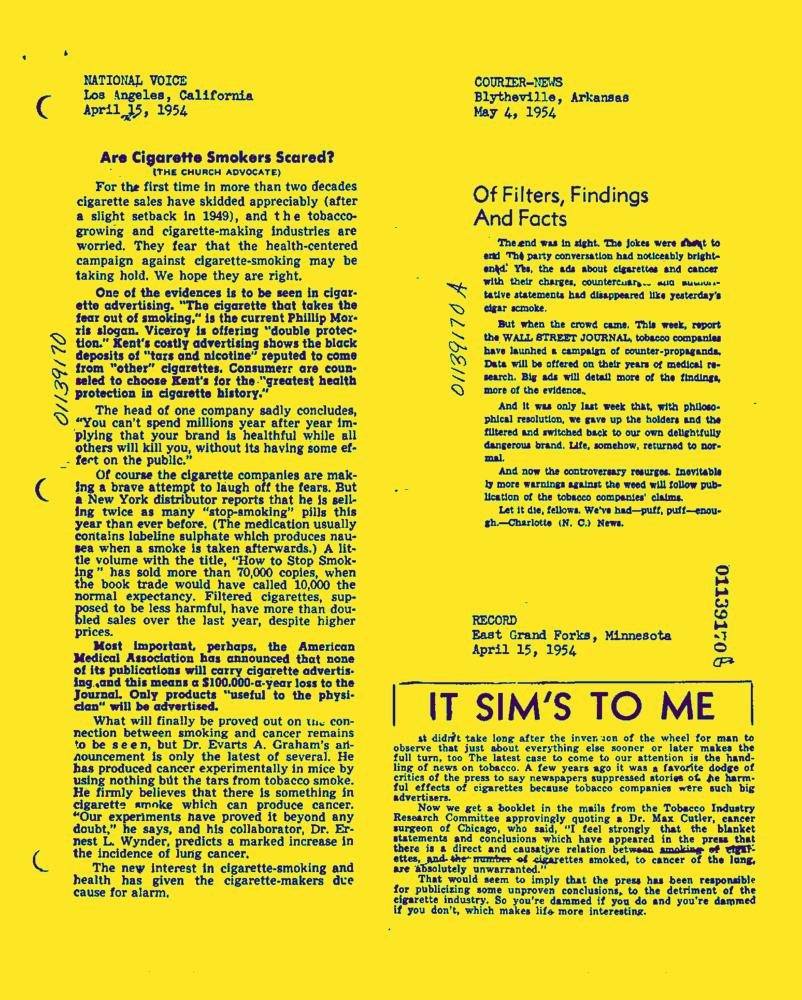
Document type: News-Article